Question: What was observed in the imaging?
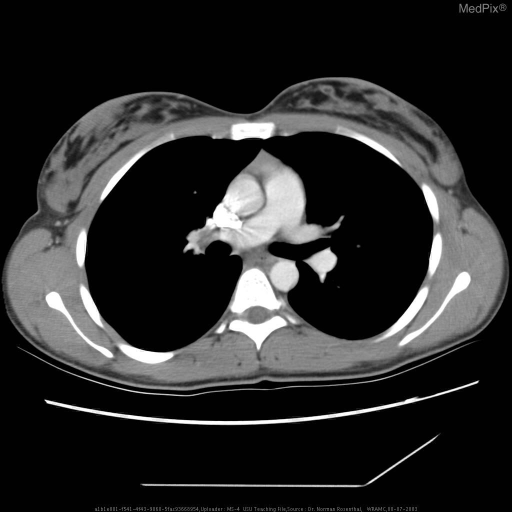
Answer: The imaging shows Residual Thymus Residual Thymus.